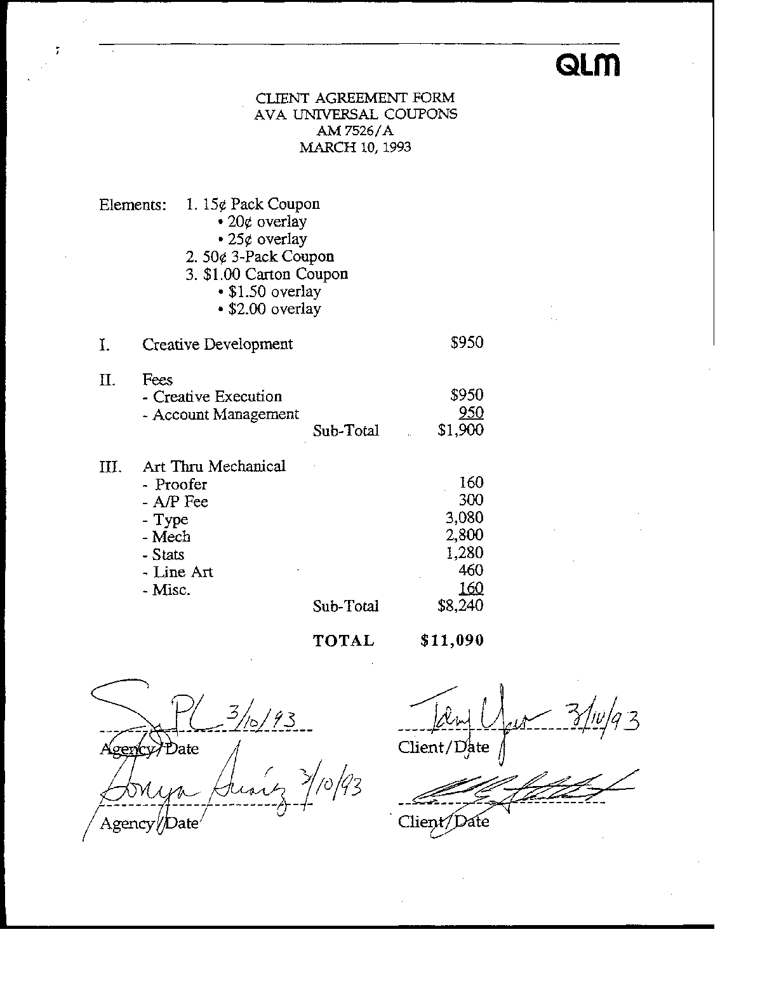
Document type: Invoice